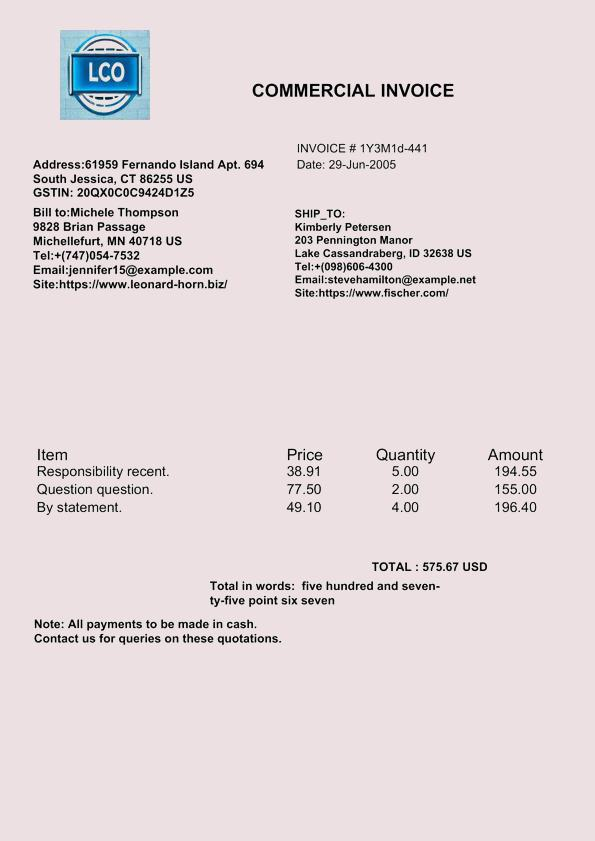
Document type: Invoice